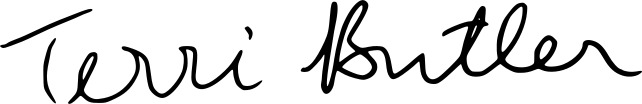
Signature of: terri butler